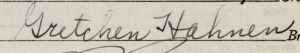
Signature of: gretchen frances hahnen